Question: What could the diagnosis suggest?
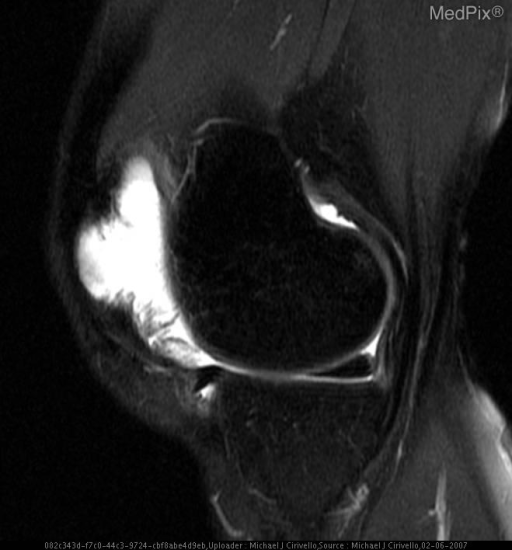
Answer: The possible diagnosis includes Pigmented villonodular synovitis
Synovial sarcoma
Lipoma Arborescens
Synovial chrondromatosis
Hypertrophic synovitis.